Patient: Male, age 32
A 32 years old nonsmoker male patient had a 2 years history of palpitations occurring in episodes, apparently unrelated to any triggering event. The episodes were sometimes accompanied by presyncope, and he presented repeatedly in emergency department during these events. The electrocardiograms were repeatedly showing ventricular arrhythmia, with frequent ventricular premature beats with monophocal pattern, sometimes organized in bigeminism or trigeminism (Figure 1). Heart ultrasound performed on these occasions did not show any change in ventricular function. He consulted a cardiologist specialized in heart rhythm disturbances, and received several antiarhythmic drugs (bisoprolol, sotalol, and propaphenone), which did not prevent the occurrence of new palpitations episodes, accompanied by the same lipotimic state. Continuous 24-h ECG recording showed the presence of premature ventricular beats also outside the clinically manifest episodes (Figure 2). The premature beats had the same morphology, mimicking a right bundle branch block.
A cardiac MRI with gadolinium enhancement was performed, which showed increased thickness of left ventricle during systole and contrast enhancement in the middle of cardiac wall at the base of the heart, and was considered by the radiologist who evaluated it initially as non-obstructive hypertrophic cardiomyopathy.
As the patient was not satisfied with the outcome of the investigations and the treatment, he sought a second opinion. On this occasion, the same cardiac MRI images were analyzed by a cardiologist specialized in MRI imaging of the heart. He interpreted the same images differently, describing the presence of focal edema at the base of the septum in T2 and granulomas with homogenous uptake of gadolinium at the base of the interventricular septum (Figure 3). He concluded that the image changes are highly suggestive for cardiac sarcoidosis. He also referred the patient to the pulmonology unit for further evaluation. The CT scan of the thorax showed multiple micronodules distributed mostly in the upper parts of the lungs, with a perilymphatic distribution, as well as moderately enlarged mediastinal lymph nodes (Figure 4). A bronchoscopy was performed, with a transbronchial biopsy of the mediastinal lymph nodes. The histology did not overtly confirm the presence of typical sarcoid granulomas, describing lymphocytic inflammation and some giant cells. Broncho-alveolar lavage proved a lymphocytic alveolitis with 34.4% lymphocytes in the BAL fluid, with normal CD4/CD8 ratio. The serum angiotensin-converting enzyme was highly elevated, three-fold the normal upper limit.
The patient did not complain of any respiratory symptoms, and the lung function tests were normal, including the diffusion capacity. He did not show signs of any other organ involvement: he had normal renal function, normal calcium level in the blood and urine, had no neurological symptoms, no eye ailment, no skin changes, no peripheral lymph node enlargement, and no joint pain.
He was diagnosed with sarcoidosis involving the lungs, mediastinal lymph nodes and heart. The diagnosis was considered as such even in the absence of a clear histologic confirmation. The BAL lymphocytosis was compatible with sarcoidosis. The normal CD4/CD8 ratio does not exclude the diagnosis, as it has a limited value. In this patient, even in the absence of a typical biopsy, applying the clinical sarcoidosis diagnosis score (SDS clinical) would have brought enough elements in favor of the diagnosis: highly probable: HRCT imaging changes, at least probable: BAL lymphocytic alveolitis, TBNA showing lymphoid aggregates and giant cells, spontaneous ventricular tachyarrhythmia in the absence of other risk factor, delayed enhancement on cardiac MRI.
Oral corticosteroid treatment was started at a dose of 32 mg of methylprednisolone per day, tapered to 8 mg per day over 6 months. Low dose treatment was continued up to 36 months. The clinical improvement was noticed during the first month of treatment. The frequency of the palpitation episodes decreased, and the events were no longer accompanied by presyncope. The arrhythmic events disappeared completely during the first year of treatment. Cardiological examinations and chest ultrasound showed no impairment of cardiac function. The corticosteroid treatment was well tolerated, with minimal muscle weakness during the first months of treatment.
This case illustrates the difficulty of diagnosis of cardiac sarcoidosis in a patient that is not previously diagnosed with the disease, based on other organ involvements. Our patient had highly suggestive changes on the HRCT of the lungs, but this was not performed previously as he did not complain of any respiratory symptoms. The frequent visits to the emergency department and the occurrence of severe arrhythmia in a young patient with no risk factors and no other heart problems should have triggered the suspicion of a cardiac sarcoidosis earlier. The patient displayed the late gadolinium enhancement on cardiac MRI, which is considered a risk factor for severe outcome, and had potentially severe ventricular arrhythmia, but fortunately the function of the ventricle was not impaired and responded well to corticosteroid treatment.
Cardiac sarcoidosis can represent a life-threatening condition, the risk being augmented by the lack of suspicion of this disease in patients with no previous diagnosis of sarcoidosis.
Keywords: cardiac mri, cardiac sarcoidosis, corticosteroids, guidelines, sarcoidosis
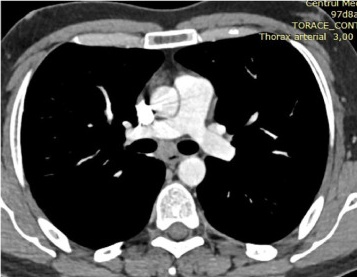
Image caption: (A-D) HRCT of the lungs: multiple bilateral micronodules predominant in the upper lobes, increased infracarinal lymph nodes.